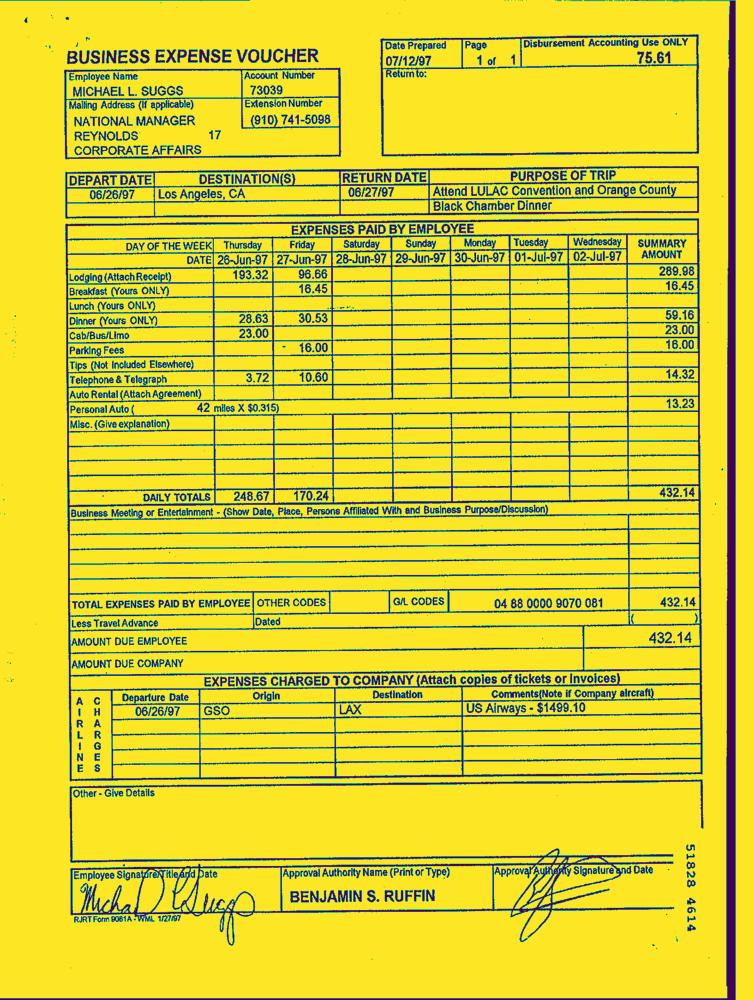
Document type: Invoice-Doc